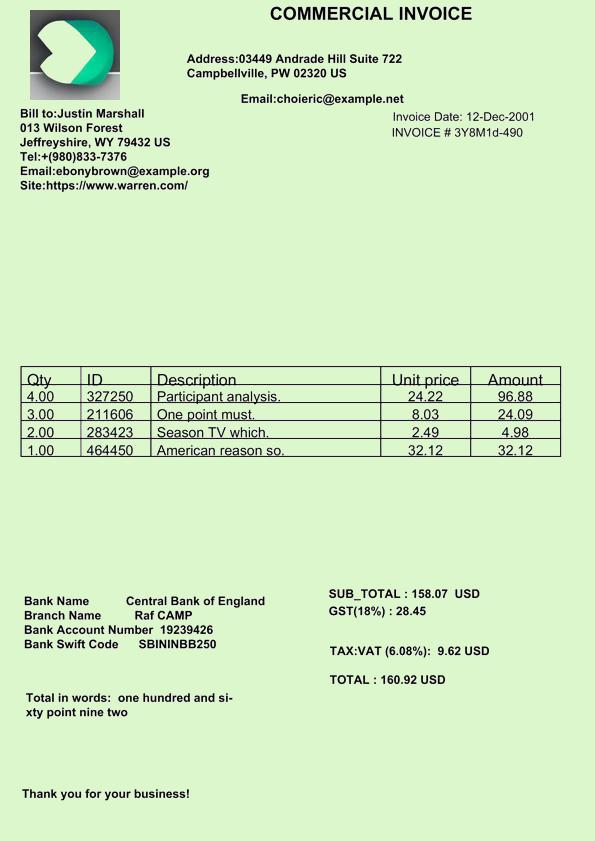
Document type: Invoice